Question: What appears to be the issue?
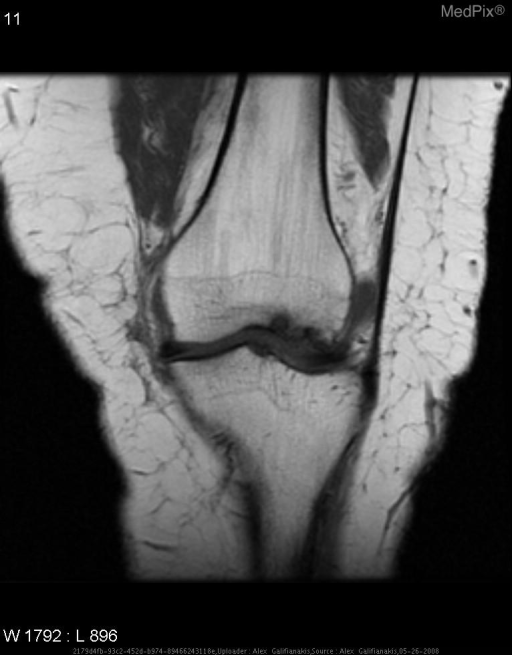
Answer: The findings suggest Radiographs demonstrate an area of subchondral collapse with subchondral sclerosis in the weight bearing surface of the left lateral femoral condyle.  MRI further illustrates osteonecrotic focus (low T1 and low T2 signal) with surrounding edema.  Early in the disease process, some degree of T2 and PD hyperintensity can be seen.  Also, surrounding edema can sometimes mask areas of subchondral sclerosis.. Area of low T1 signal representing focus of osteonecrosis.. The patient might have a history of 72 year old female with knee pain..